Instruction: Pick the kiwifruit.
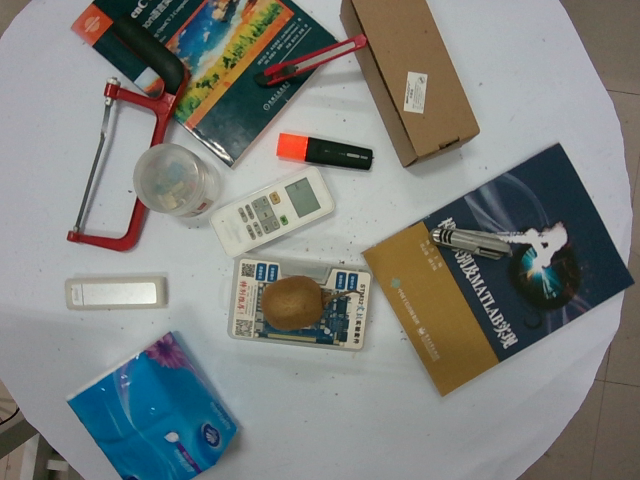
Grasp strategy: vertical